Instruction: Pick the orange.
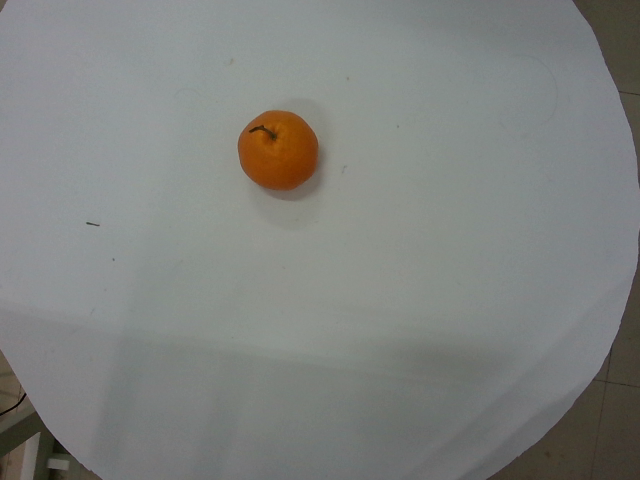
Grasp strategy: vertical